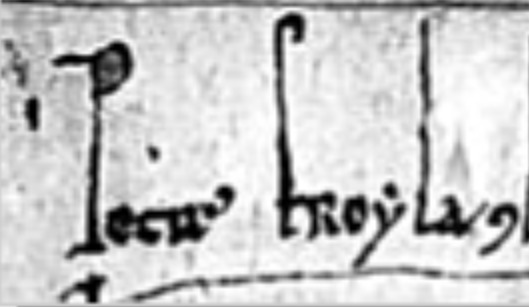
Signature of: pedro froilaz de traba